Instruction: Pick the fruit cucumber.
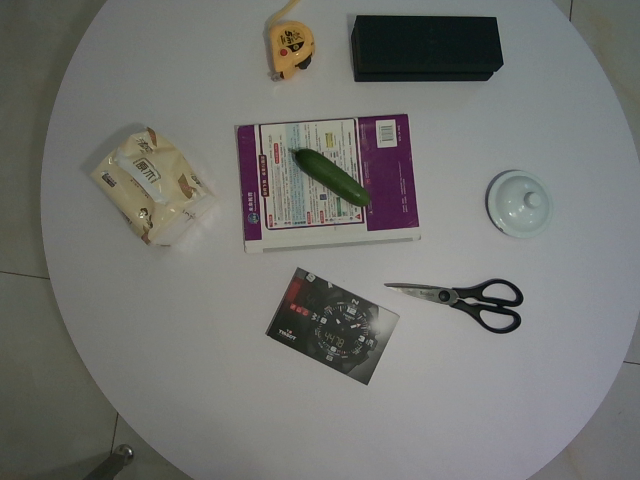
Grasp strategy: vertical